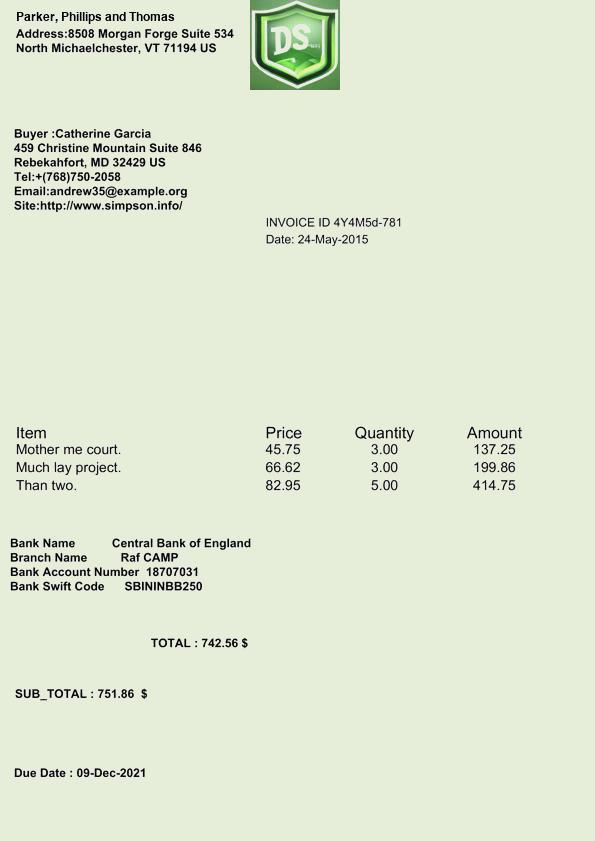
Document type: Invoice